Question: What is the mailing or notice date provided in the document?
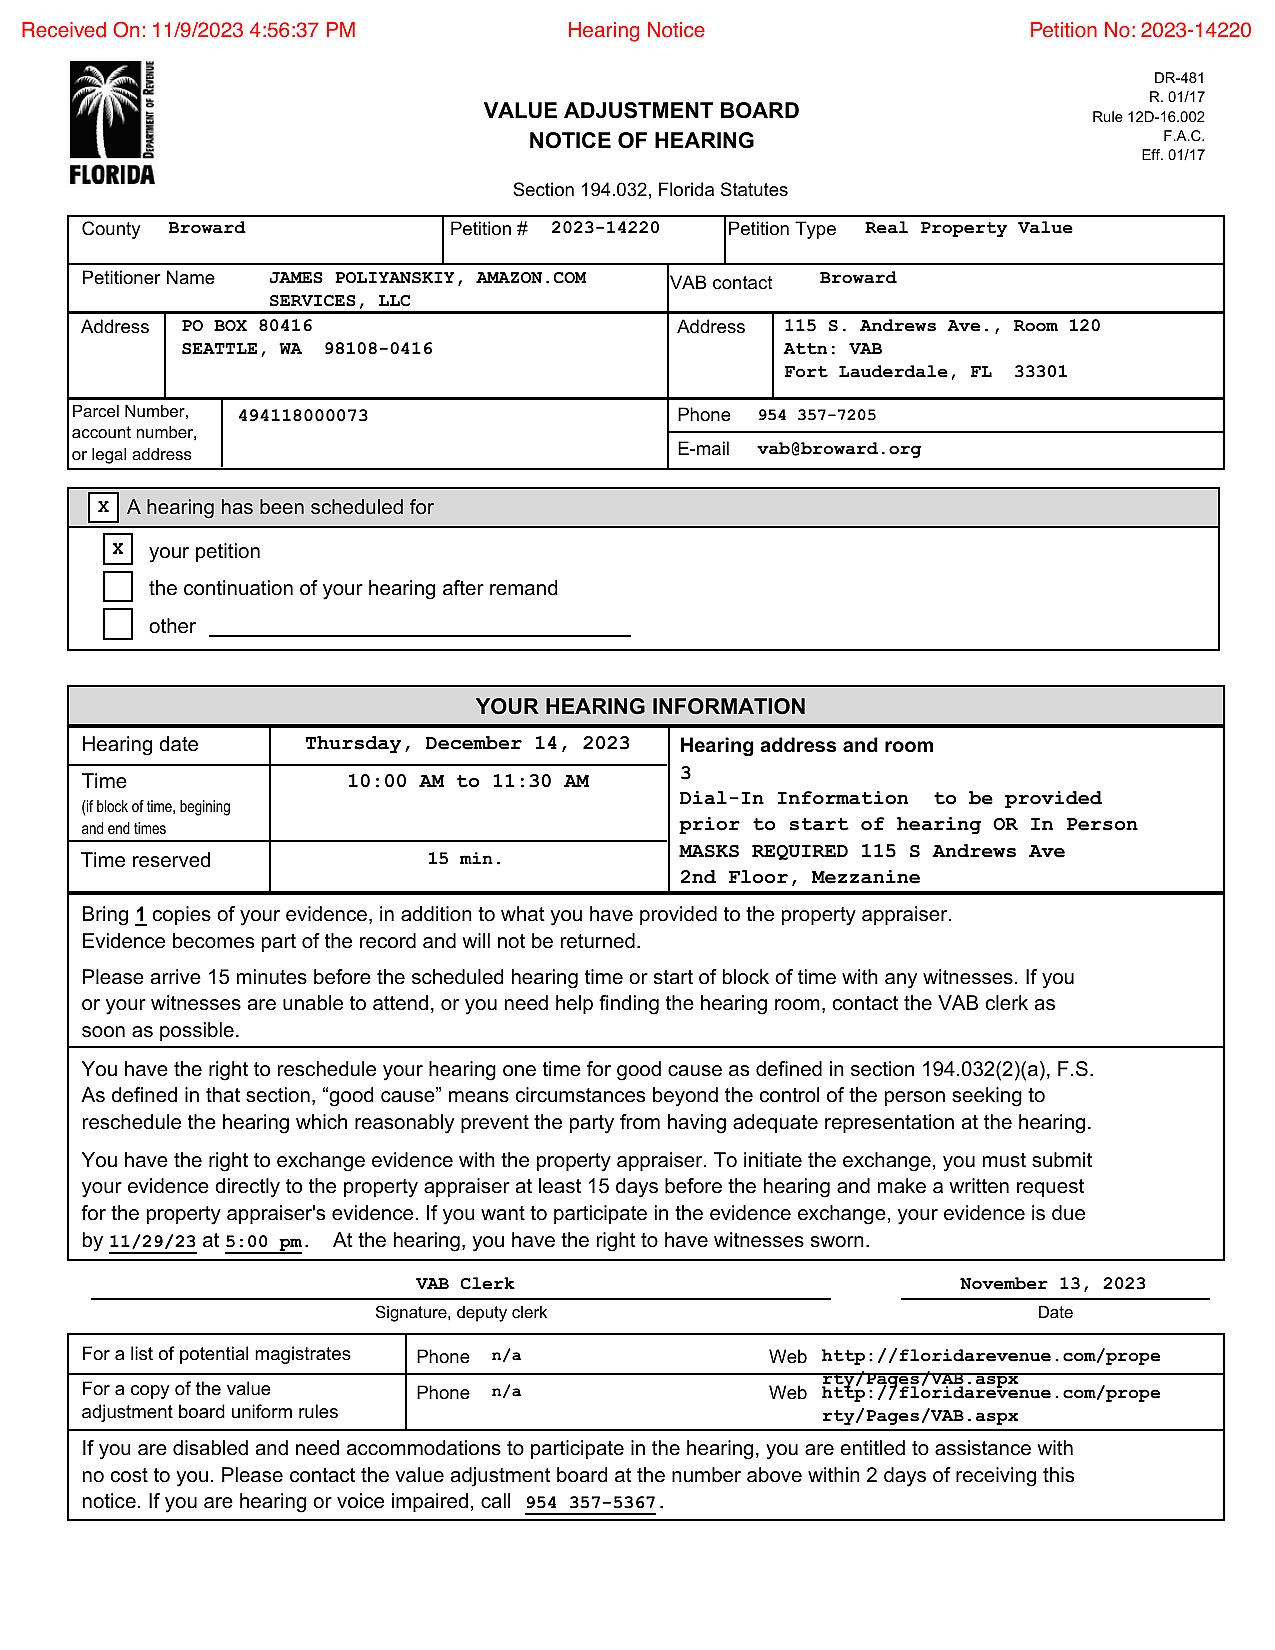
Answer: "13-Nov-23"